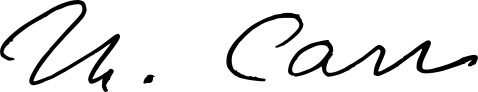
Signature of: théophile cart